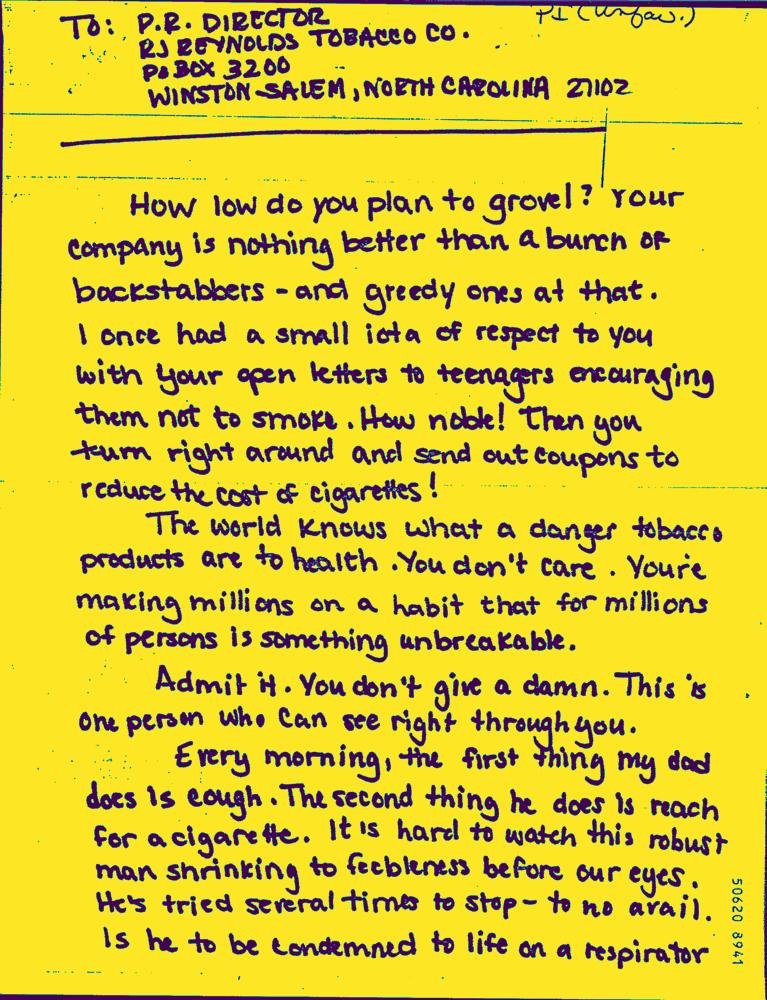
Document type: Hand-Written